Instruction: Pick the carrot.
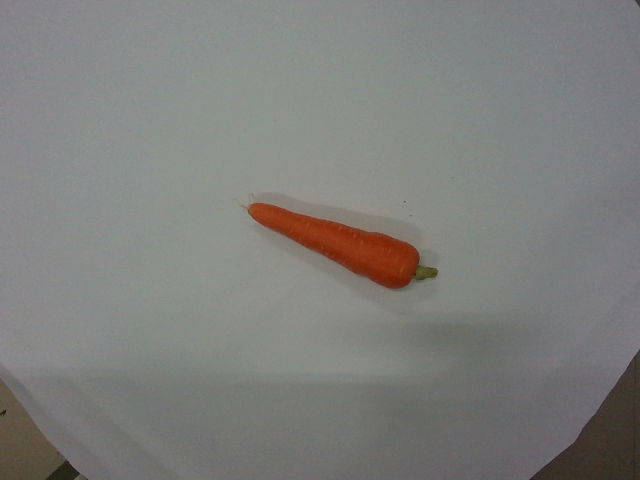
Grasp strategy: vertical